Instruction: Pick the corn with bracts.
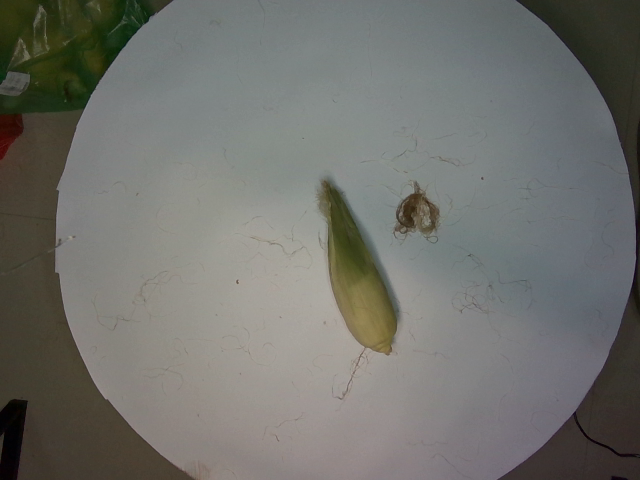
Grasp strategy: vertical